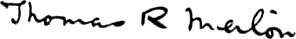
Signature of: thomas ralph merton